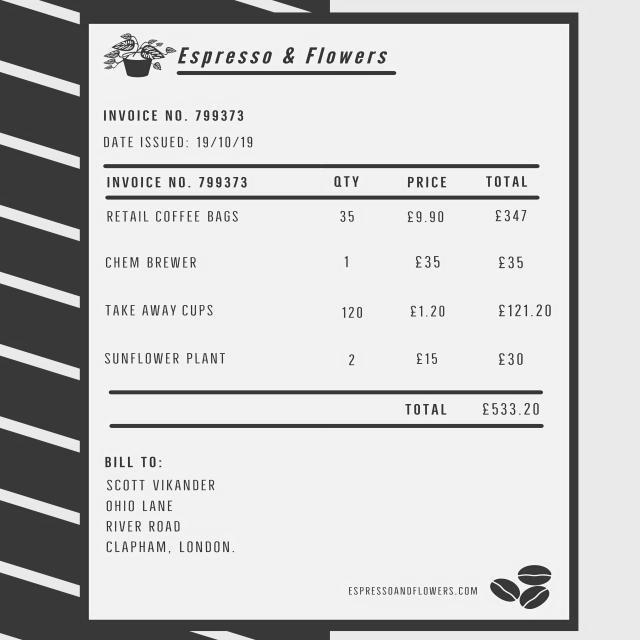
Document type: Invoice